Question: What is the earliest payment due date mentioned in the document?
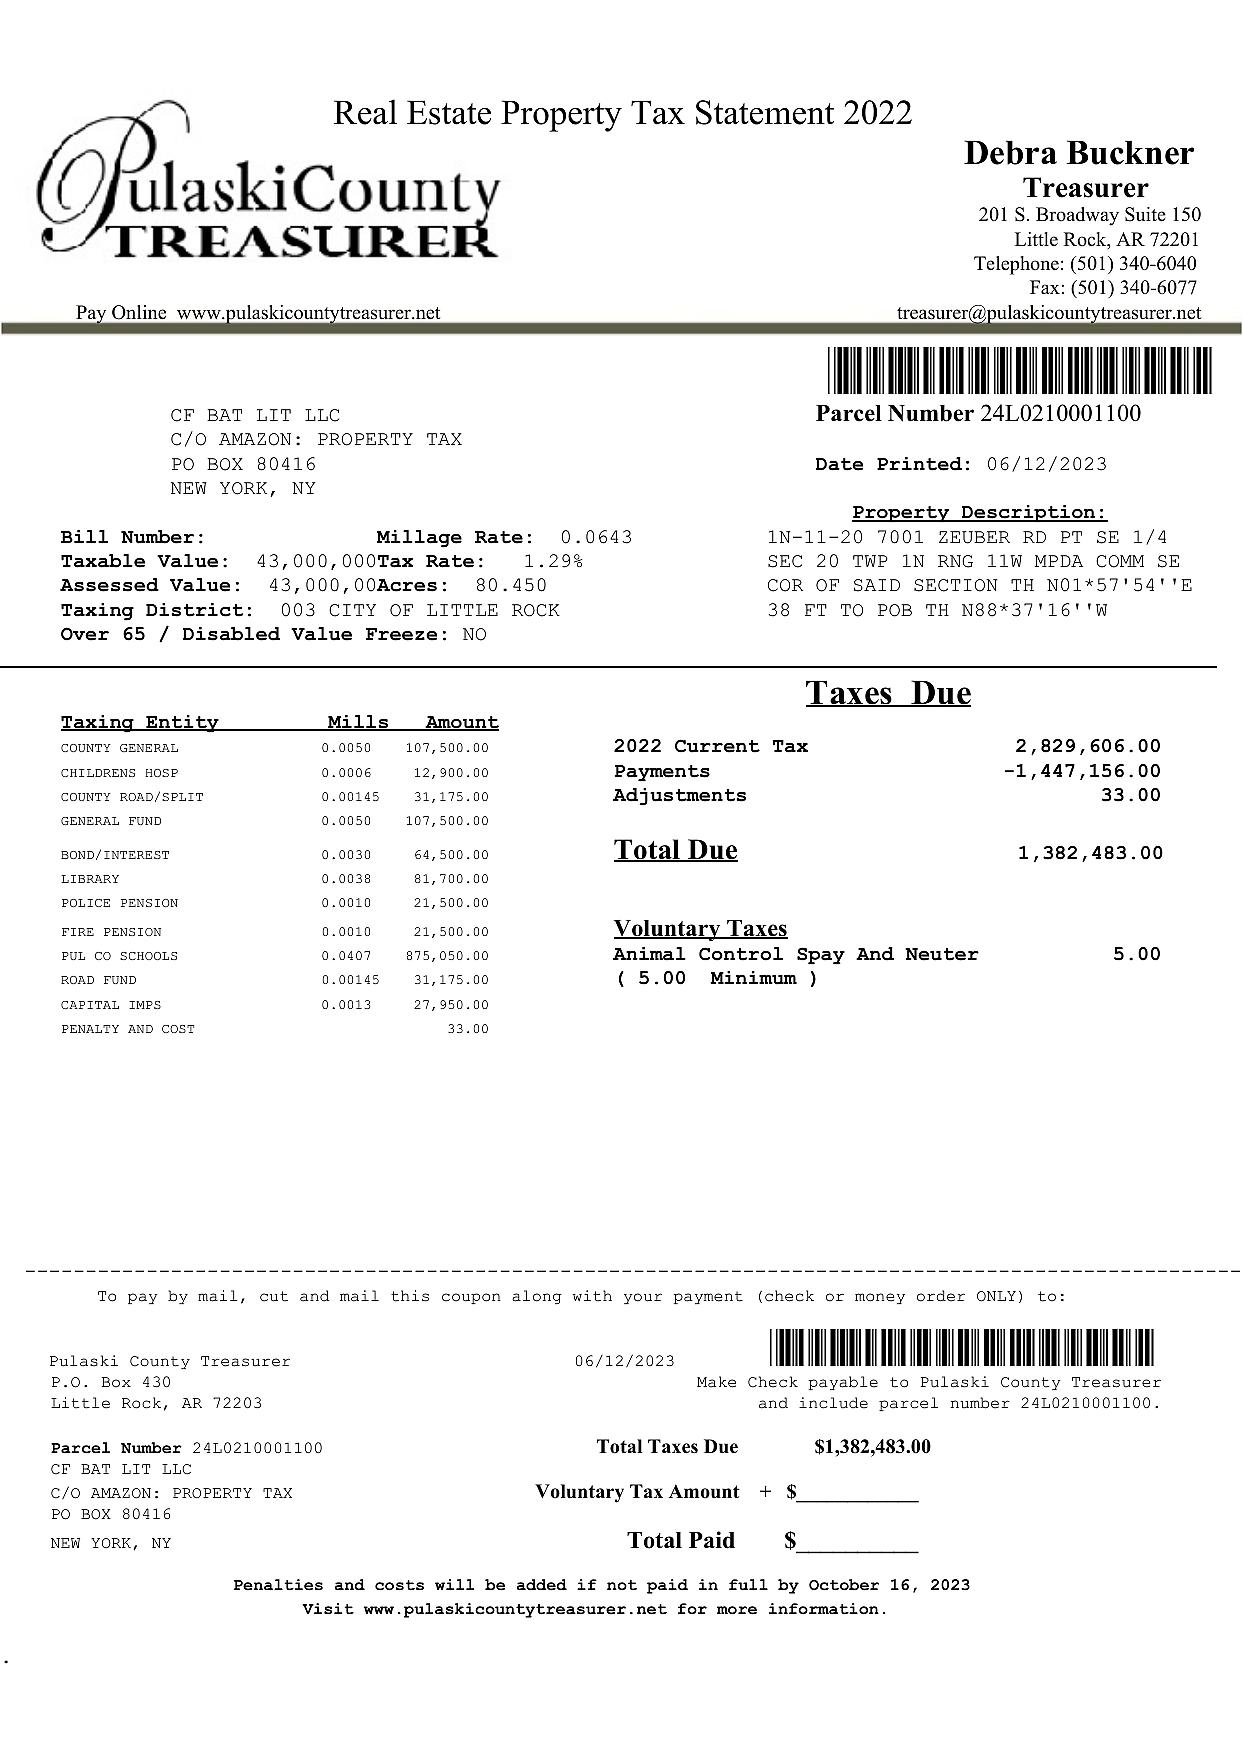
Answer: "16-Oct-23"